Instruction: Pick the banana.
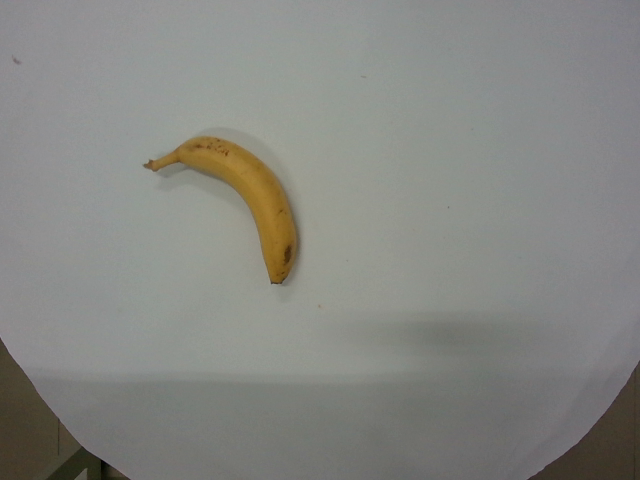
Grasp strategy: vertical